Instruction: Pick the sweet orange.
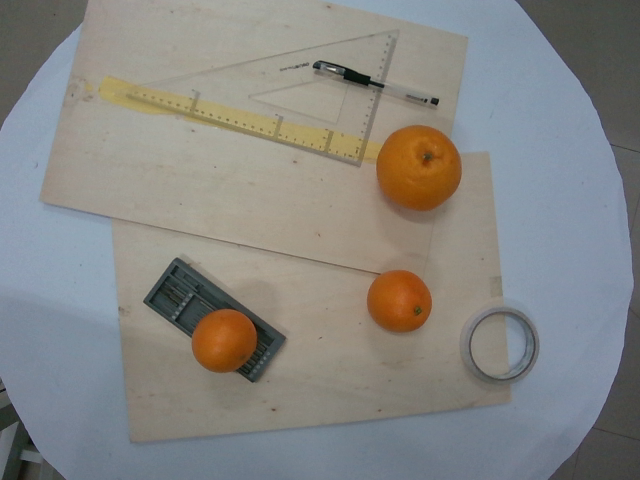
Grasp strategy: vertical